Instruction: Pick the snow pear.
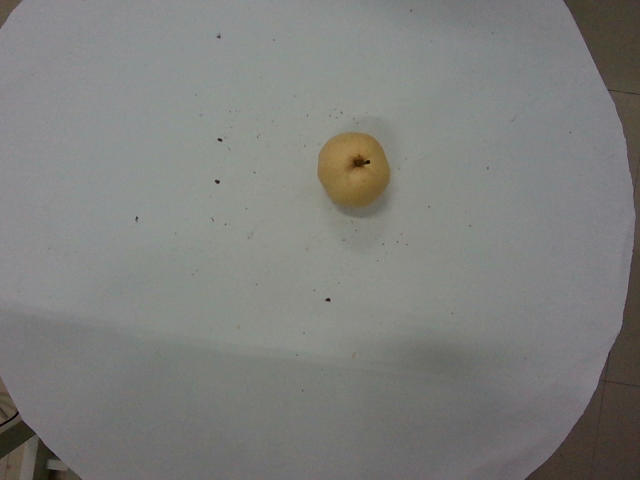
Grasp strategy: vertical